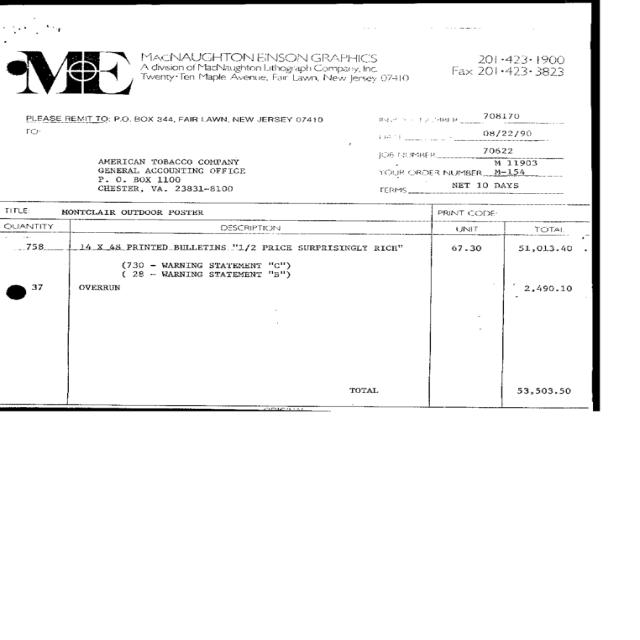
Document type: Invoice